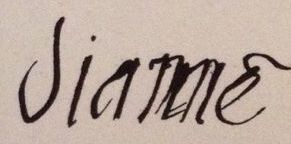
Signature of: diane de poitiers